Question: What is the suspected problem?
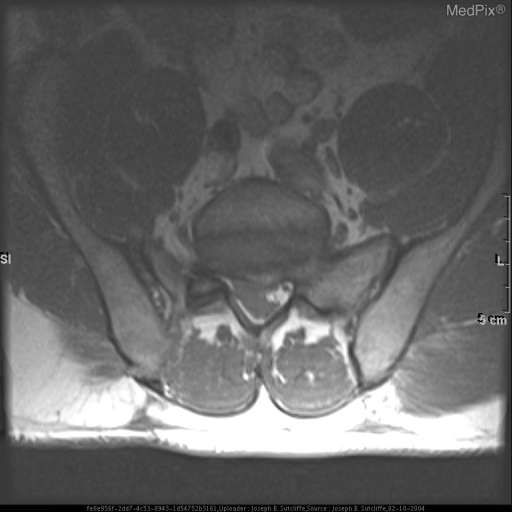
Answer: The findings suggest Image 1 is a sagittal T2 weighted MRI of the lumbar spine demonstrating a low signal structure compressing the cauda equina posterior to the superior sacrum
Image 2 is an axial T-2 weighted image at the level upper sacrum demonstrating the low signal structure in the axial plane
Image 3 is the same axial image with arrows pointing out the pertinent finding
Image 4 is a magnified view of the sagittal image with arrows
Image 5 demonstrates the utility of the cross-referencing function of a PACS.. Can you describe the finding?. The patient might have a history of Patient heard his lower back "pop" during exercise. Within a few hours, he developed decreased sensation in his groin and urinary incontinence..